Question: What jurisdiction, city, or county is the document associated with?
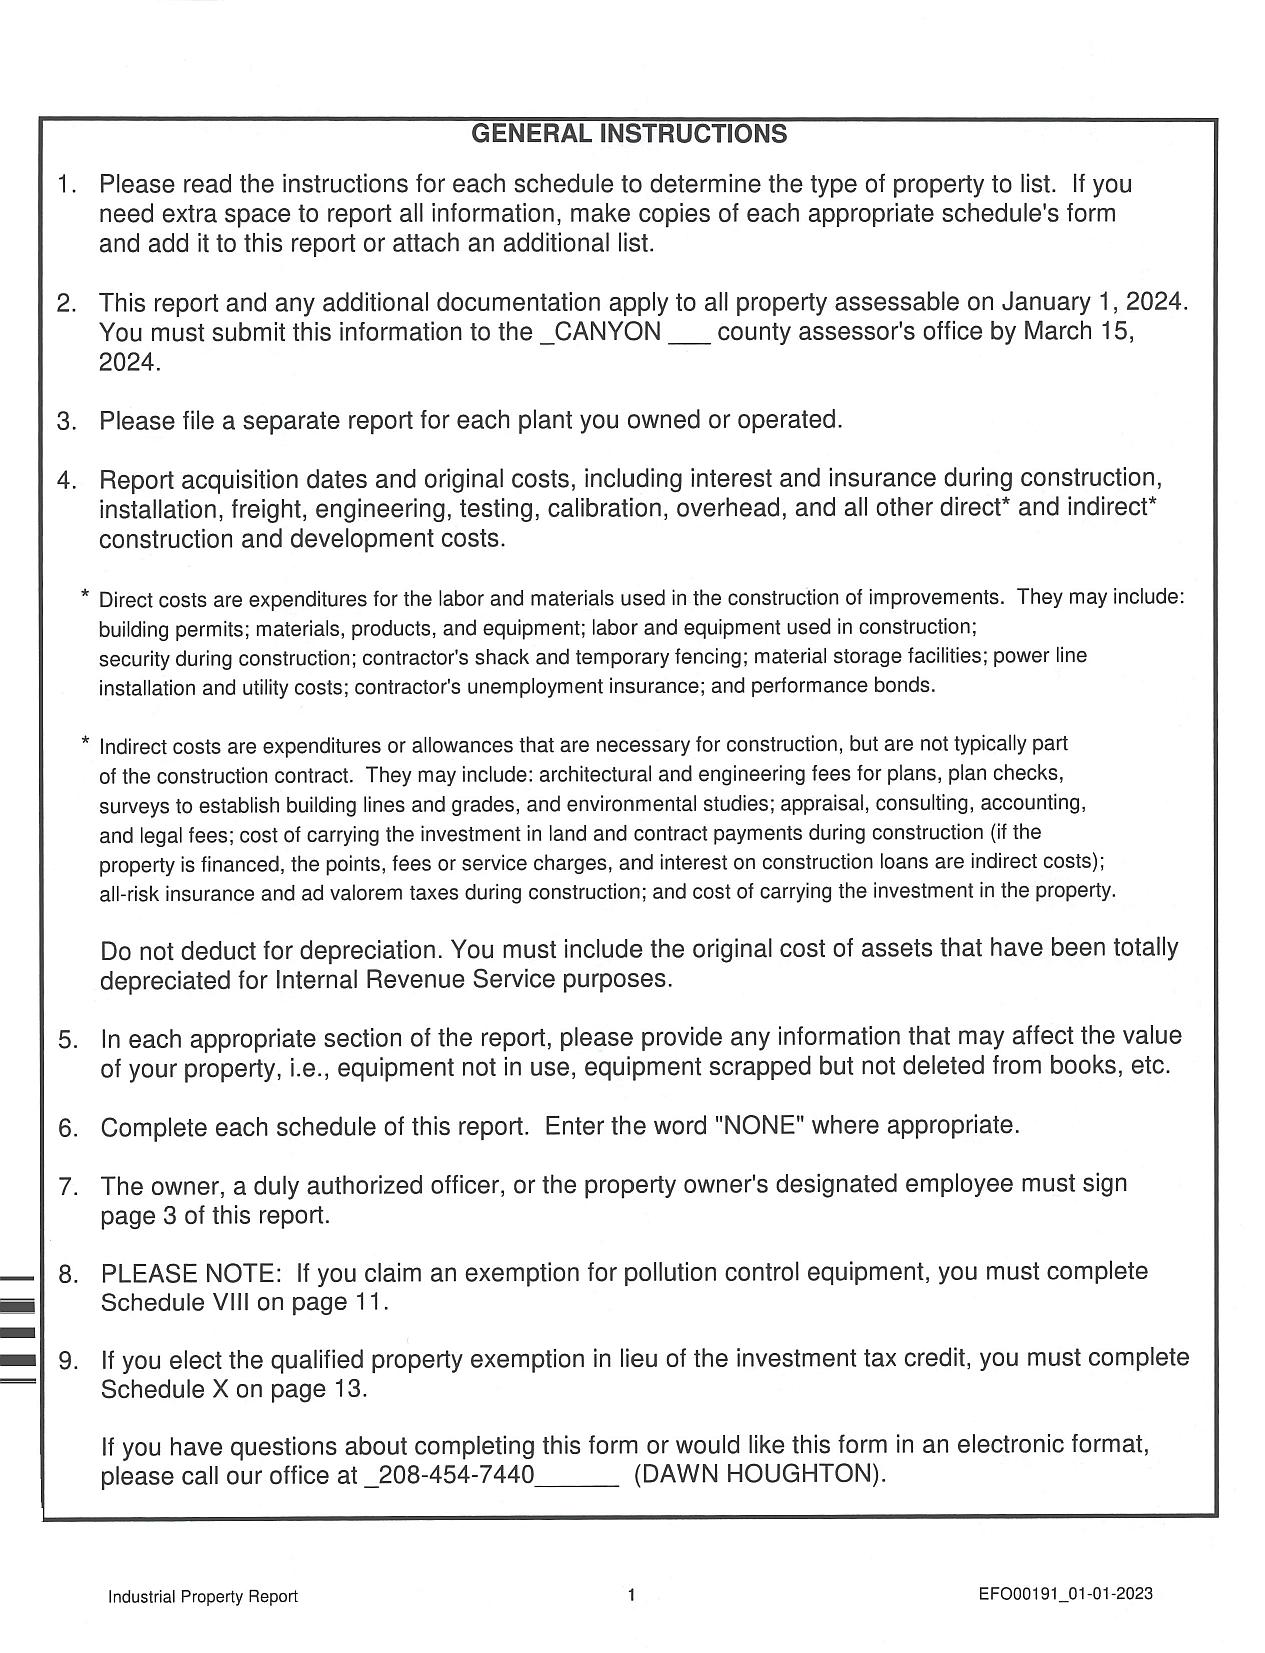
Answer: "CANYON"